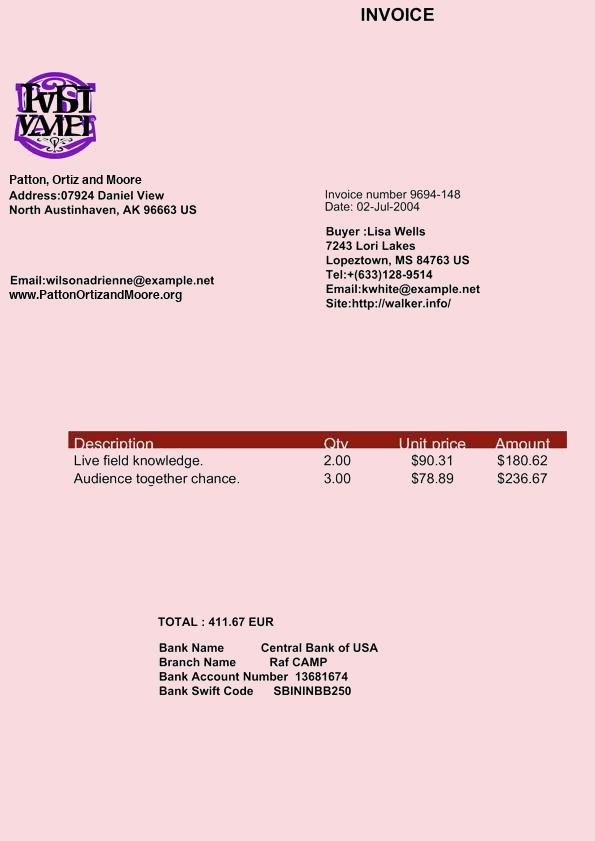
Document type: Invoice